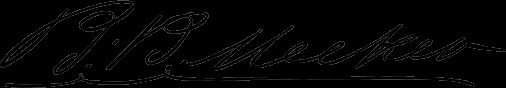
Signature of: bradley b meeker